Question: What appears to be the issue?
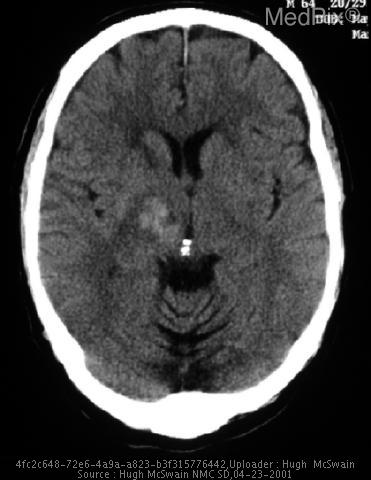
Answer: The findings suggest Hemorrhage of the putamen with local edema and mass effect.. Increased attenuation in the right basal ganglia is consistent with hemorrhagic stroke.. The patient might have a history of 36 year old male with long standing history of poorly controlled hypertension.  Patient reported to medical attention with right upper and lower extremity weakness and expressive aphasia..